Question: How is the property described in the document?
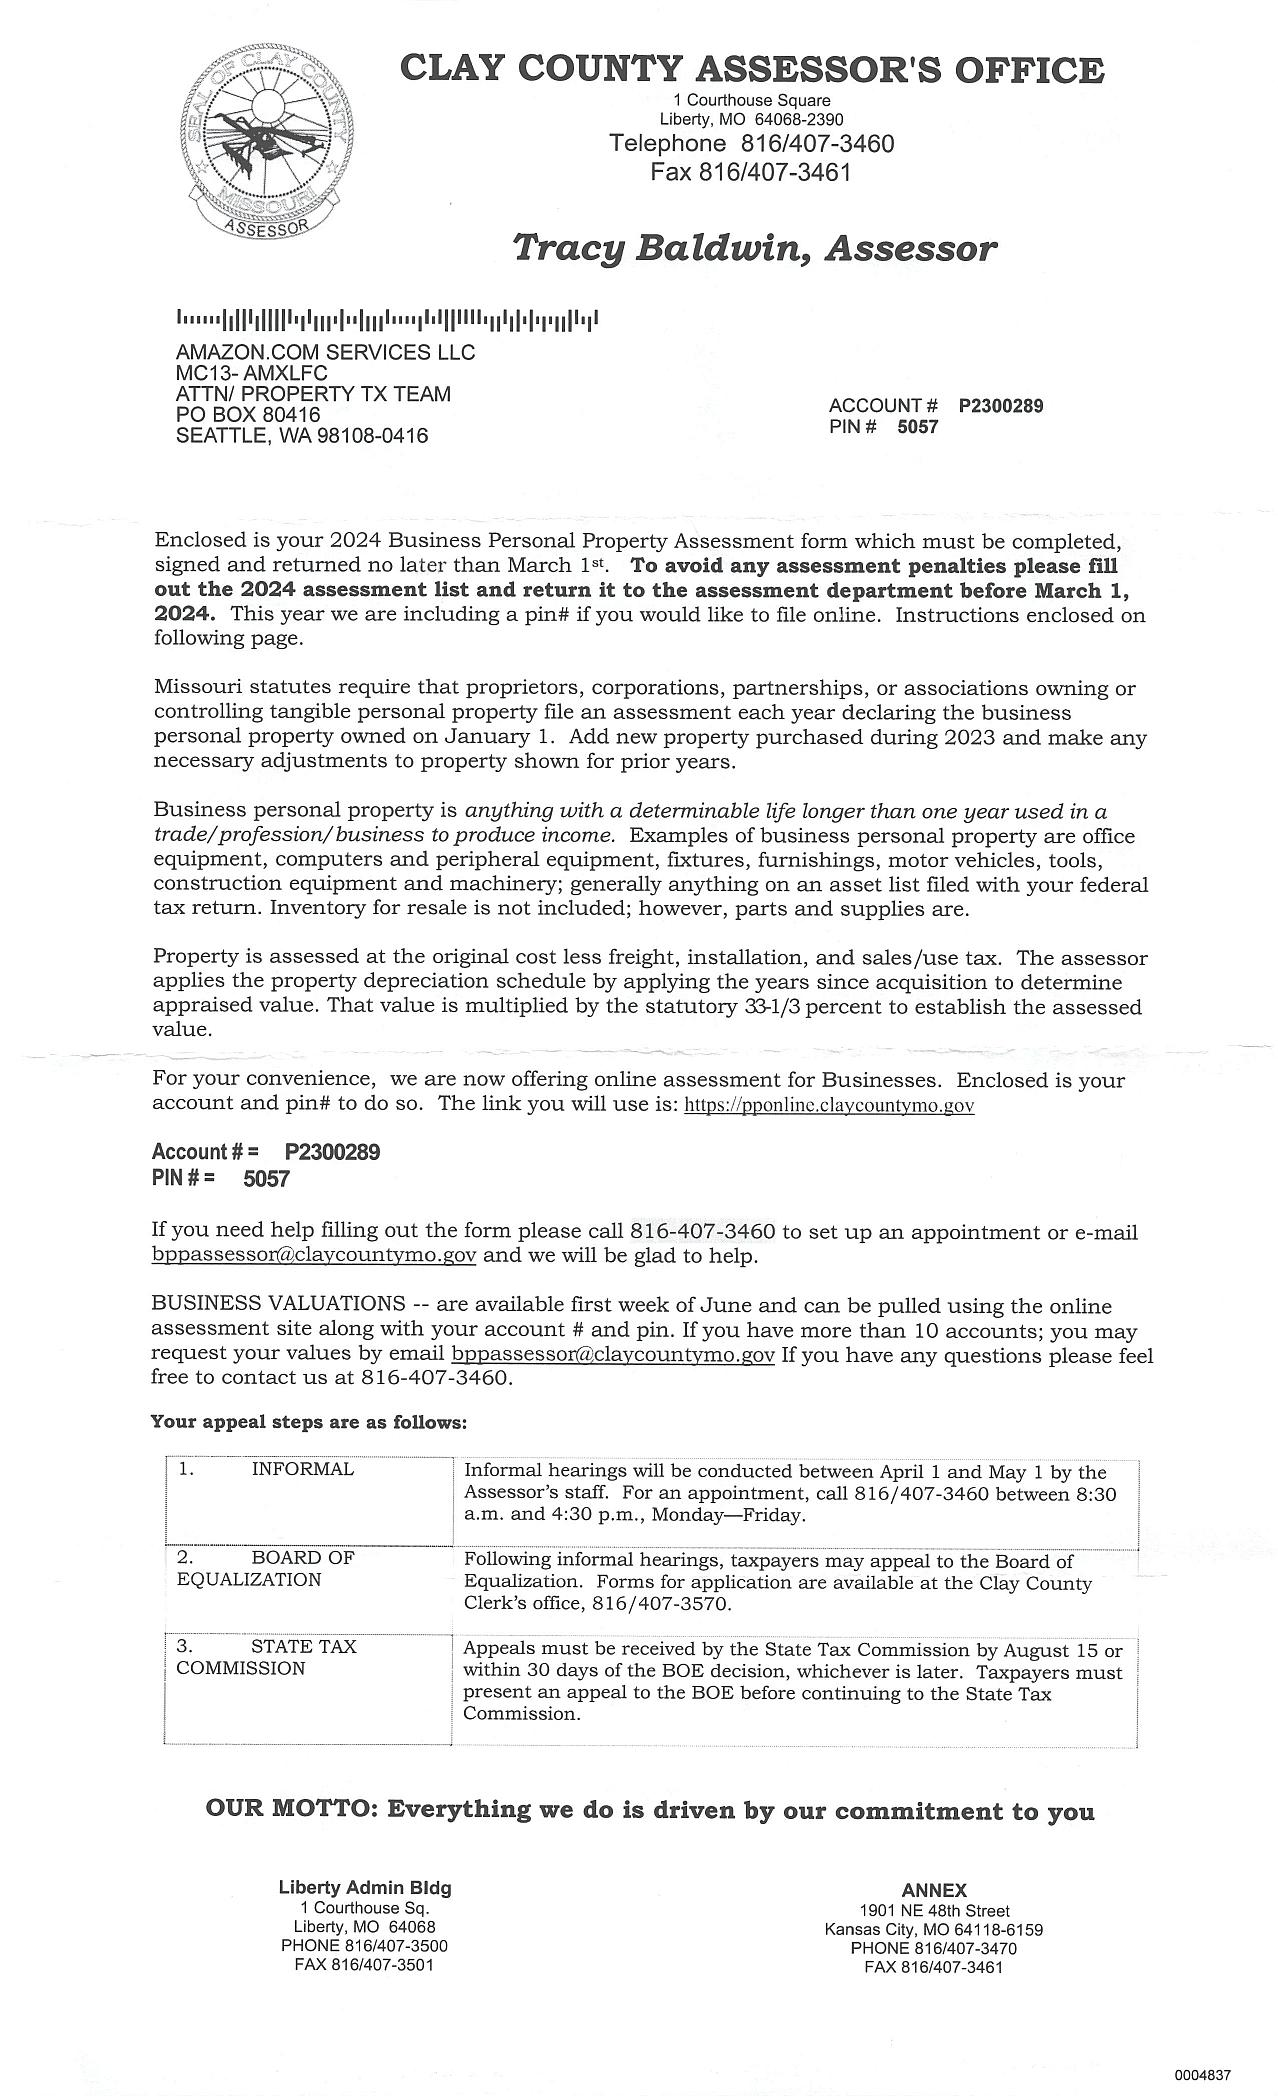
Answer: "Business personal property is anything with a determinable life longer than one year used in a trade/profession/business to produce income."